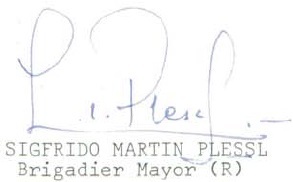
Signature of: sigfrido martín plessl